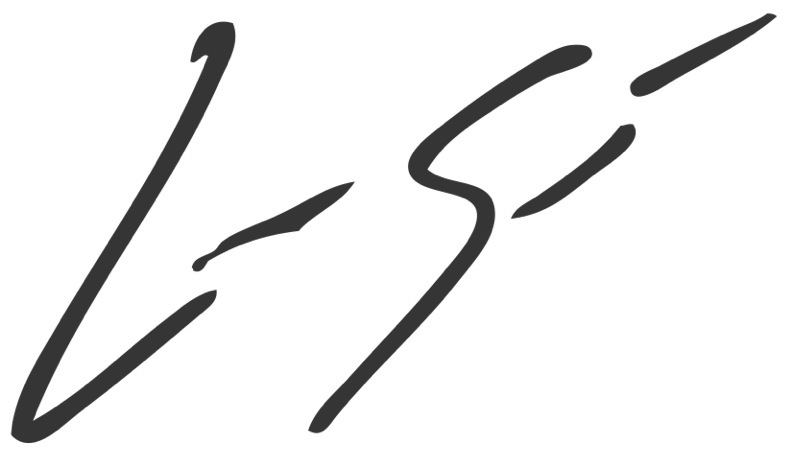
Signature of: luigi balestra